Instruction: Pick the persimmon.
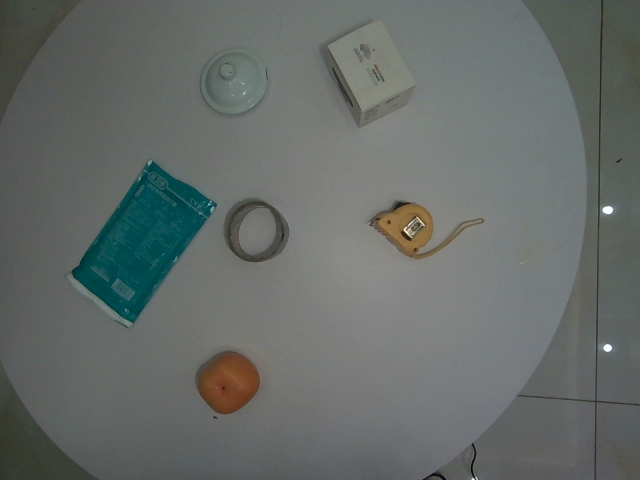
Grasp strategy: vertical